Question: What could the diagnosis suggest?
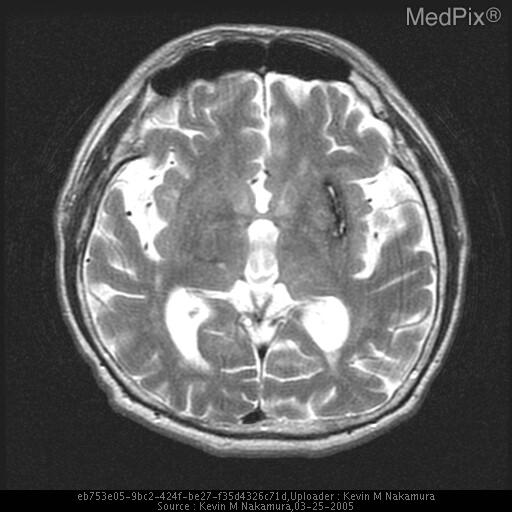
Answer: The possible diagnosis includes Hypertensive hemorrhage
Amyloid angiopathy
Hemorrhagic primary or metastatic malignancy.